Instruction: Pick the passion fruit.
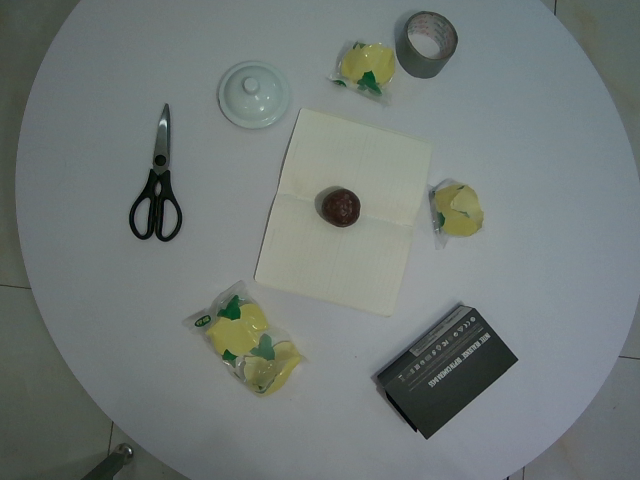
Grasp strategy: vertical